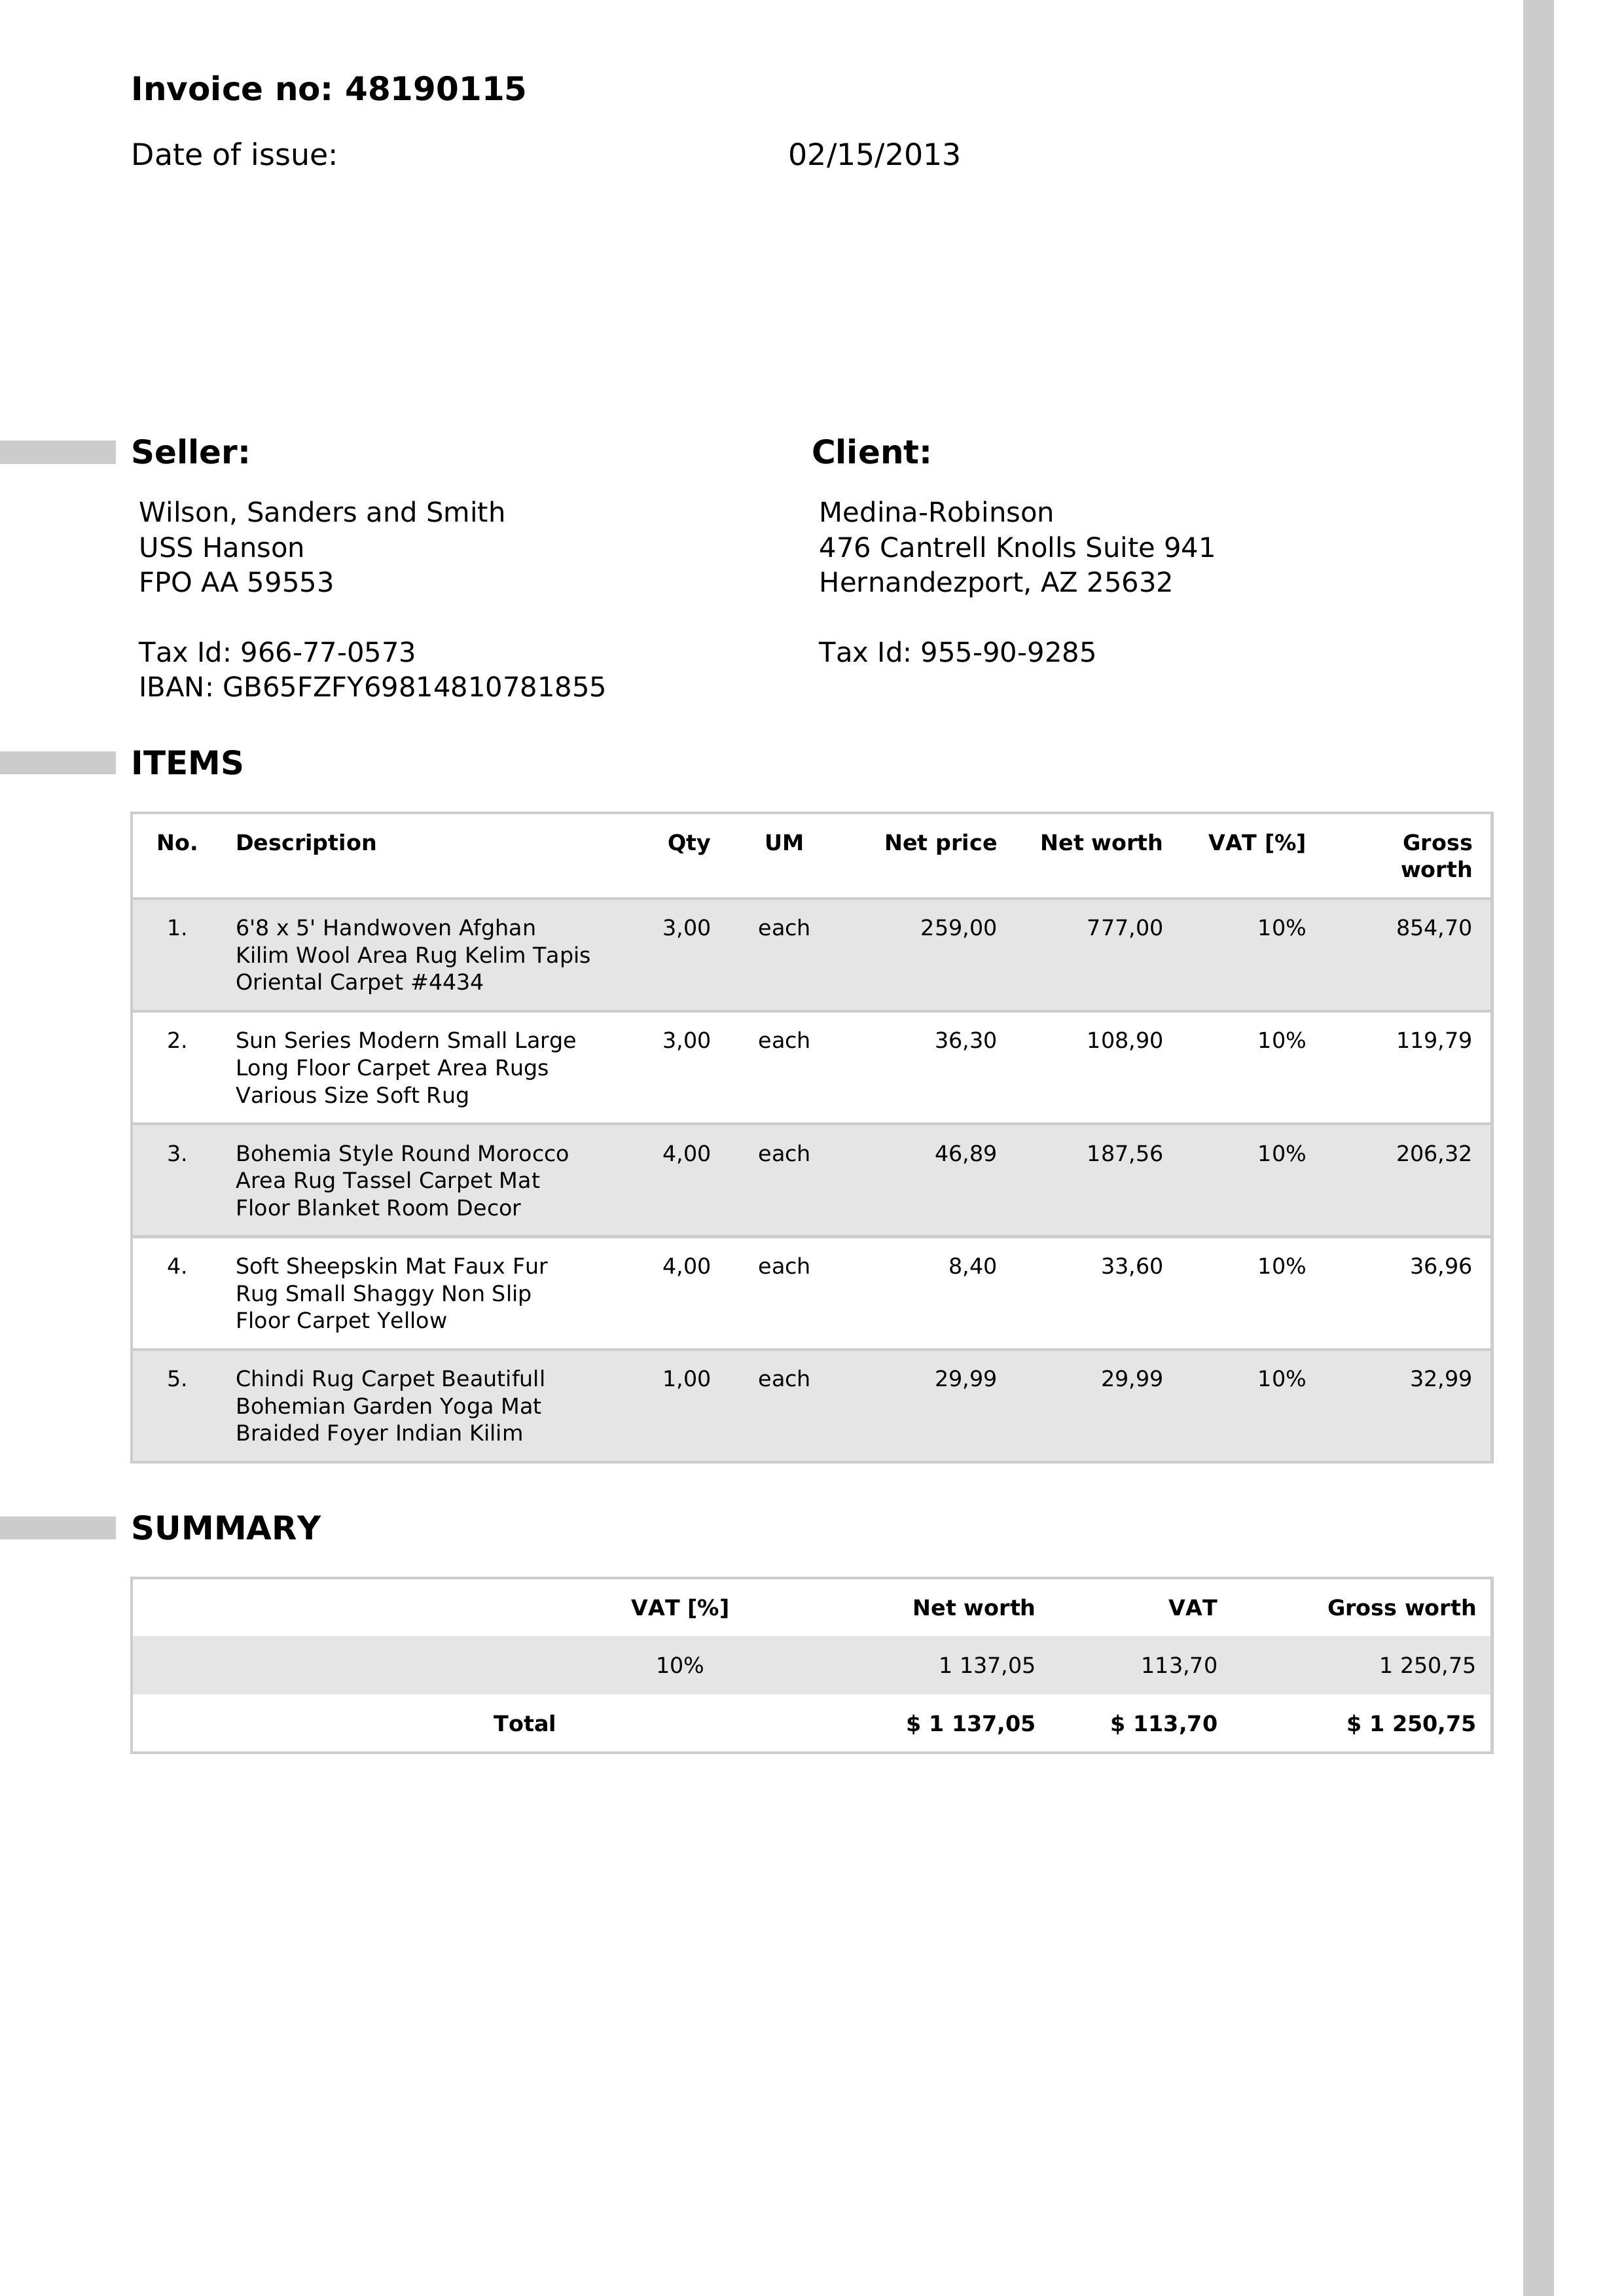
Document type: Invoice